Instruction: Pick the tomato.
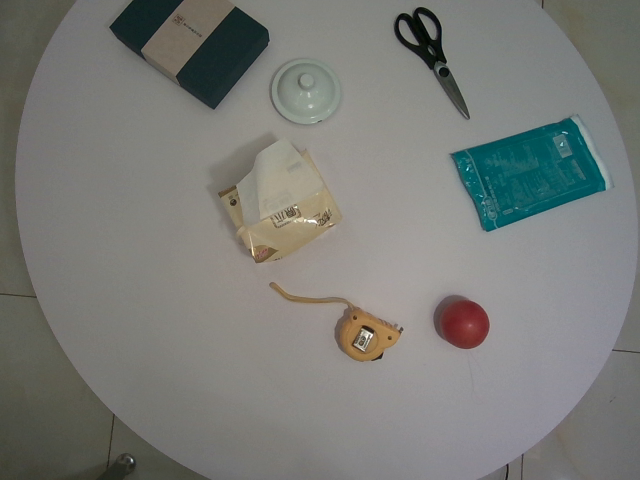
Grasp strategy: vertical